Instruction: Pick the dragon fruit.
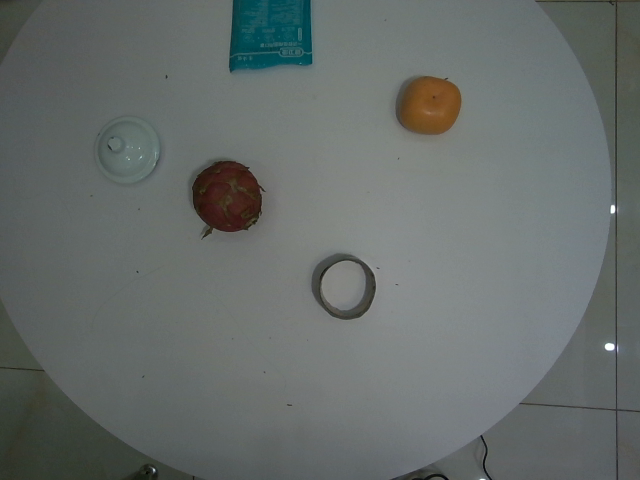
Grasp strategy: vertical